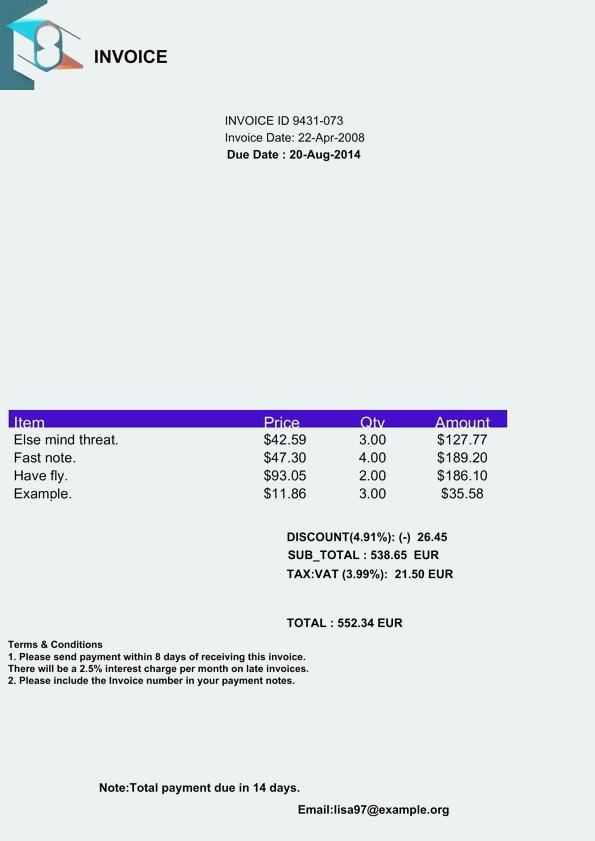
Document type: Invoice